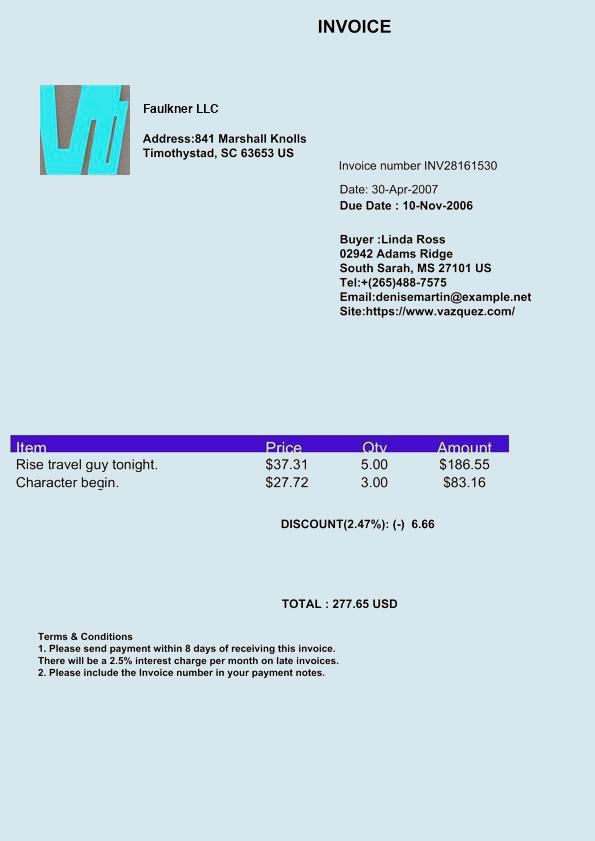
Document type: Invoice